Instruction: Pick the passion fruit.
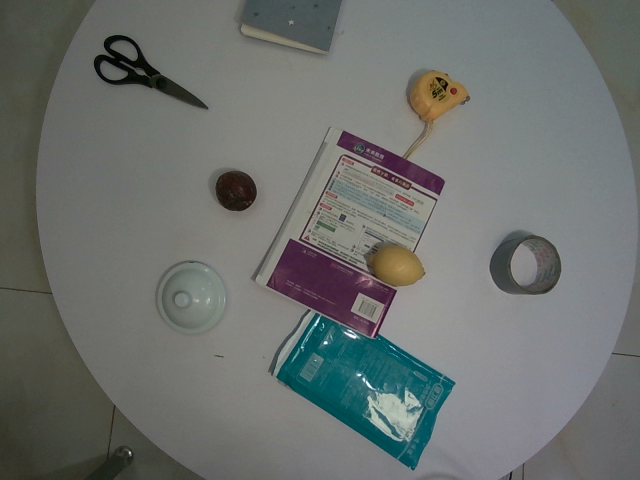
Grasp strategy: vertical